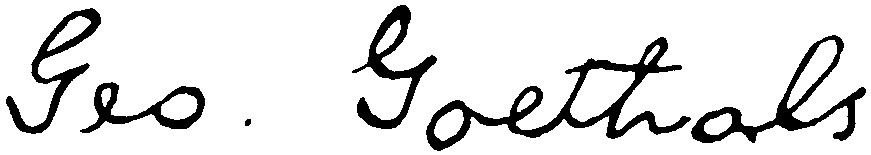
Signature of: george washington goethals